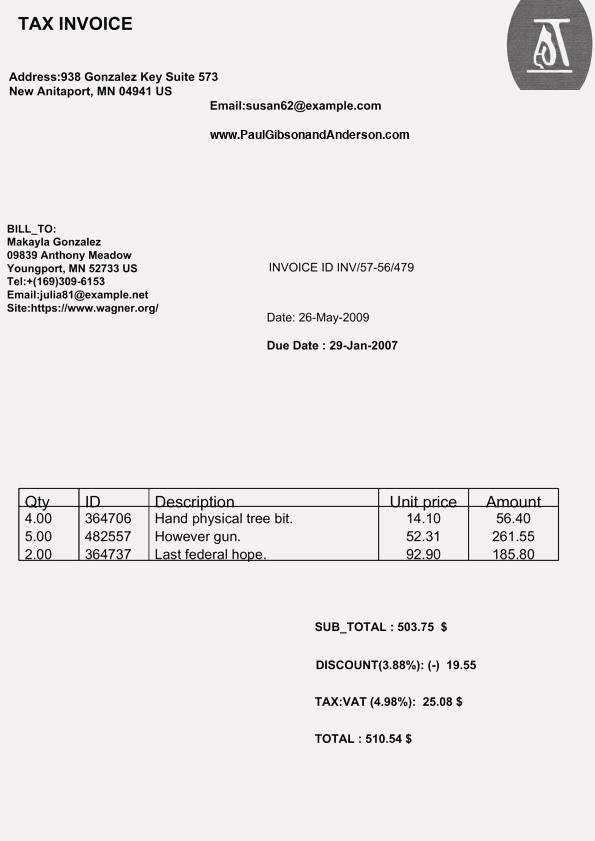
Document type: Invoice